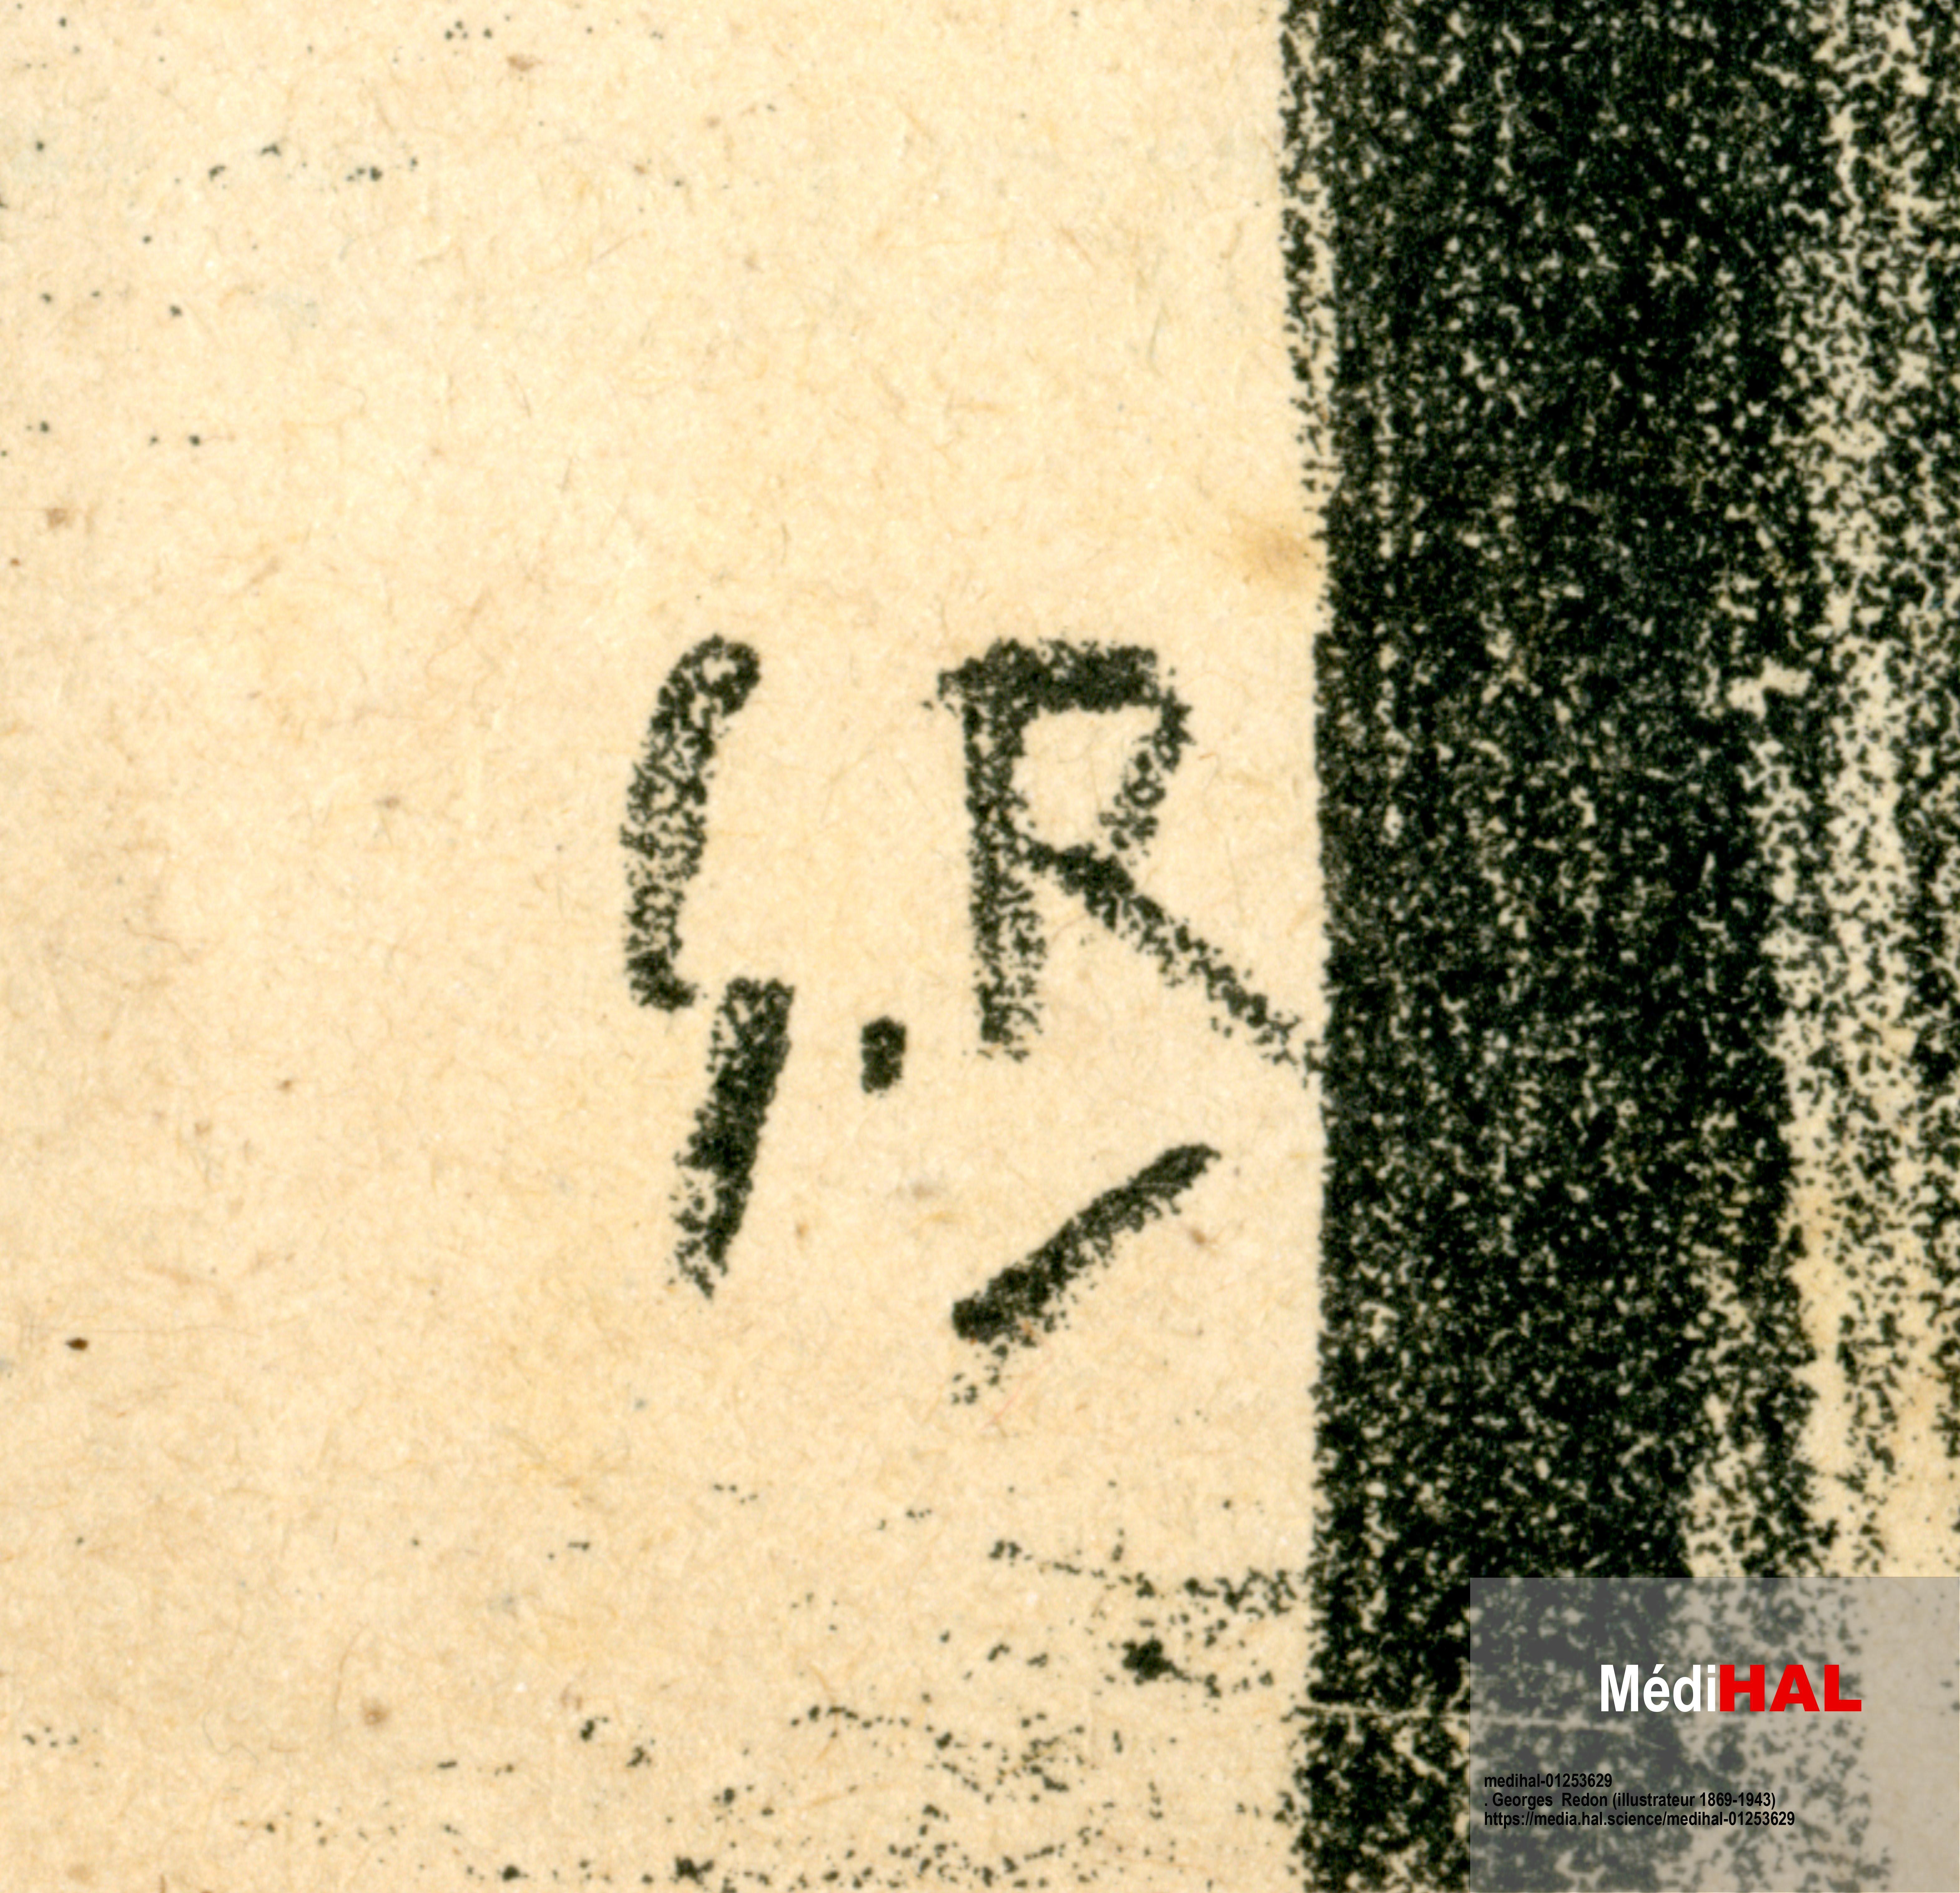
Signature of: georges redon